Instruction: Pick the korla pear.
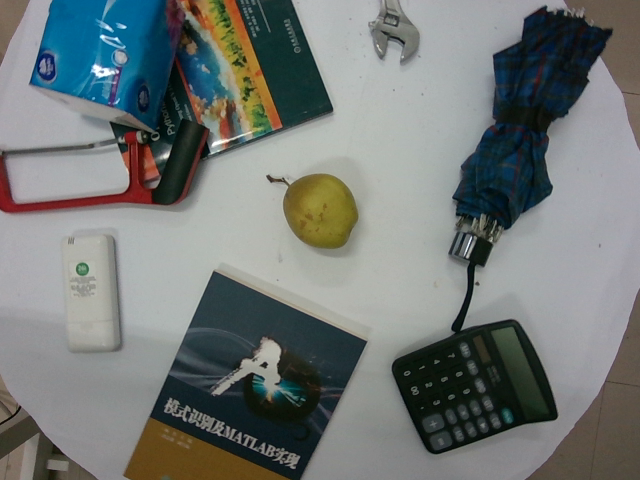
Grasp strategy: vertical